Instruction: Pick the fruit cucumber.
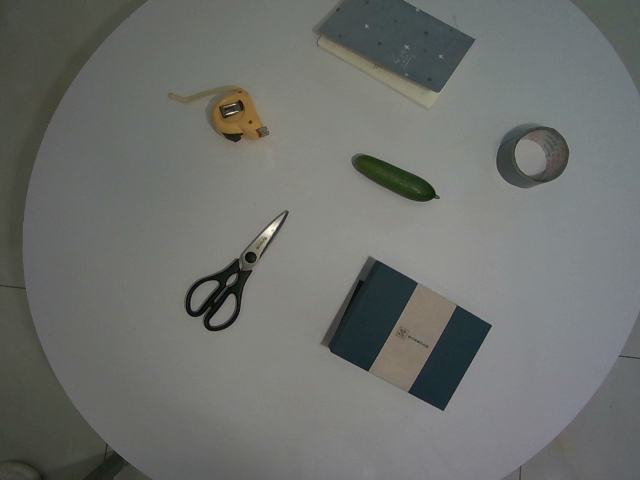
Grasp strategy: vertical